Question: What is the potential diagnosis?
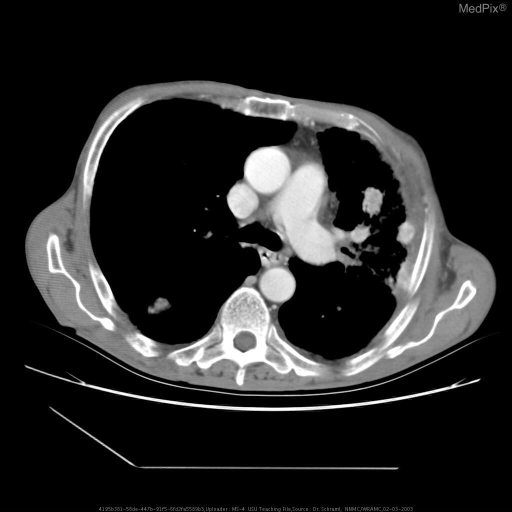
Answer: The possible diagnosis includes •  Metastatic Lung Cancer
•  Metastatic Kidney Cancer
•  Metastatic Liver cancer.